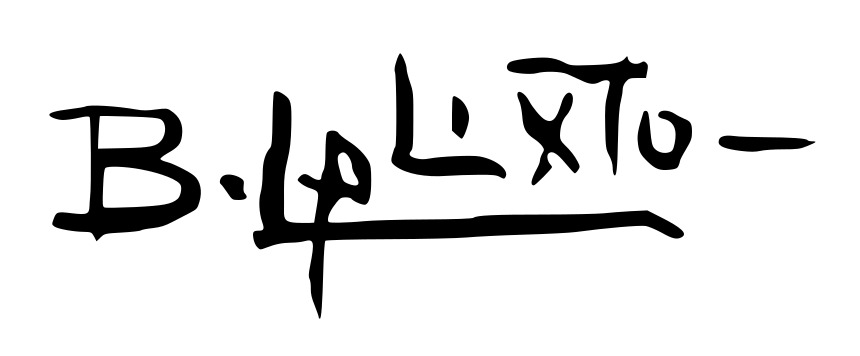
Signature of: benedito calixto